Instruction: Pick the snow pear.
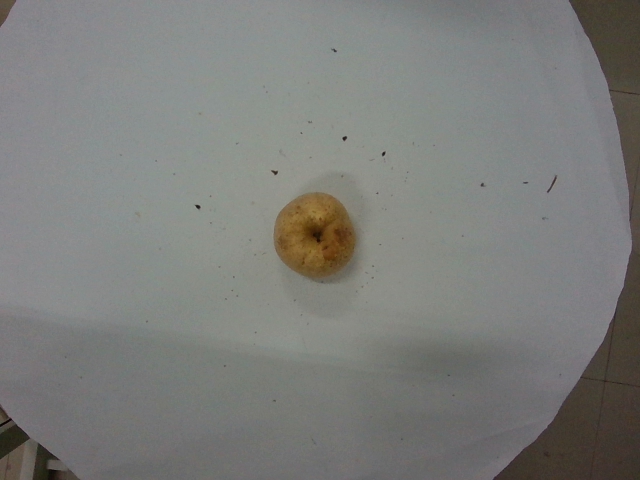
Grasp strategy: vertical